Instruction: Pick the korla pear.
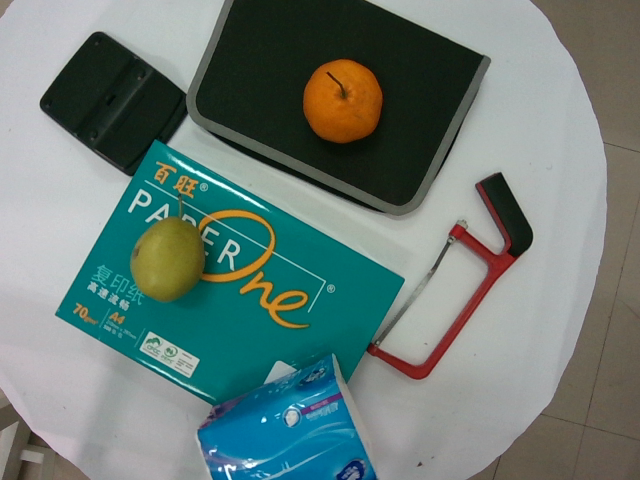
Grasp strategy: vertical